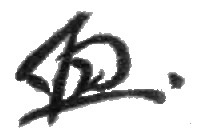
Signature of: kakuei tanaka